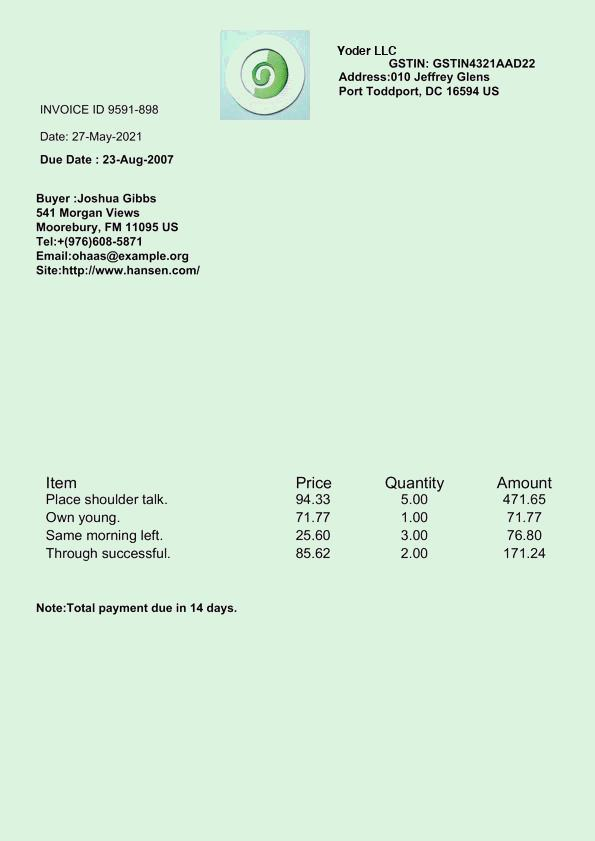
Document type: Invoice